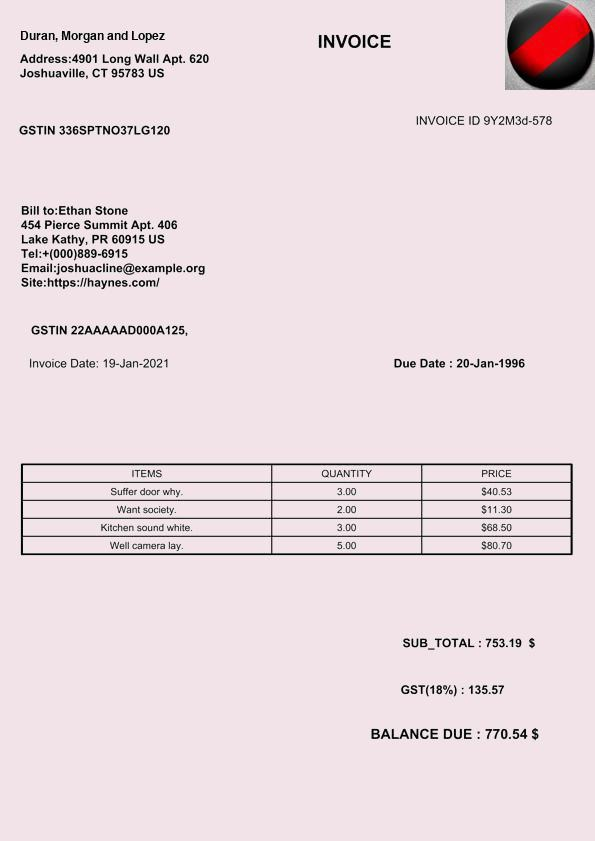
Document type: Invoice